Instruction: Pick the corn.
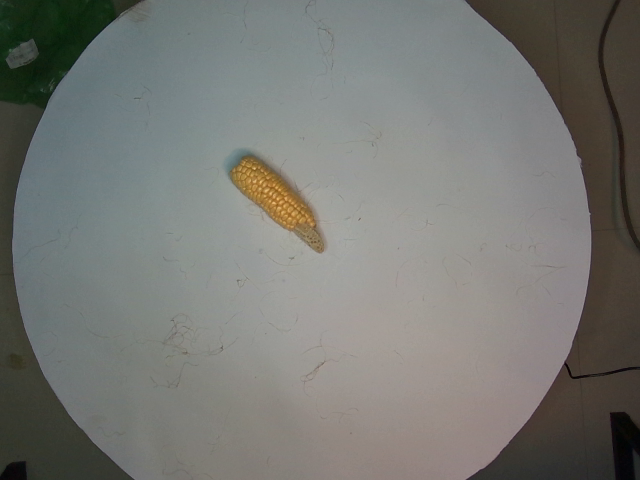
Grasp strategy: vertical